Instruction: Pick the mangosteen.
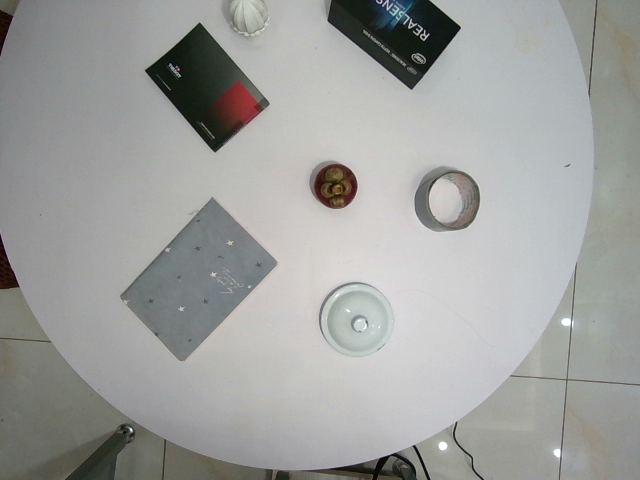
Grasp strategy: vertical